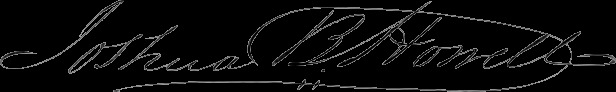
Signature of: joshua b howell